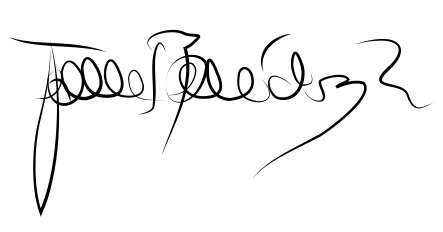
Signature of: jaime bermúdez